Question: What type of tax is indicated in the document, personal property or real estate?
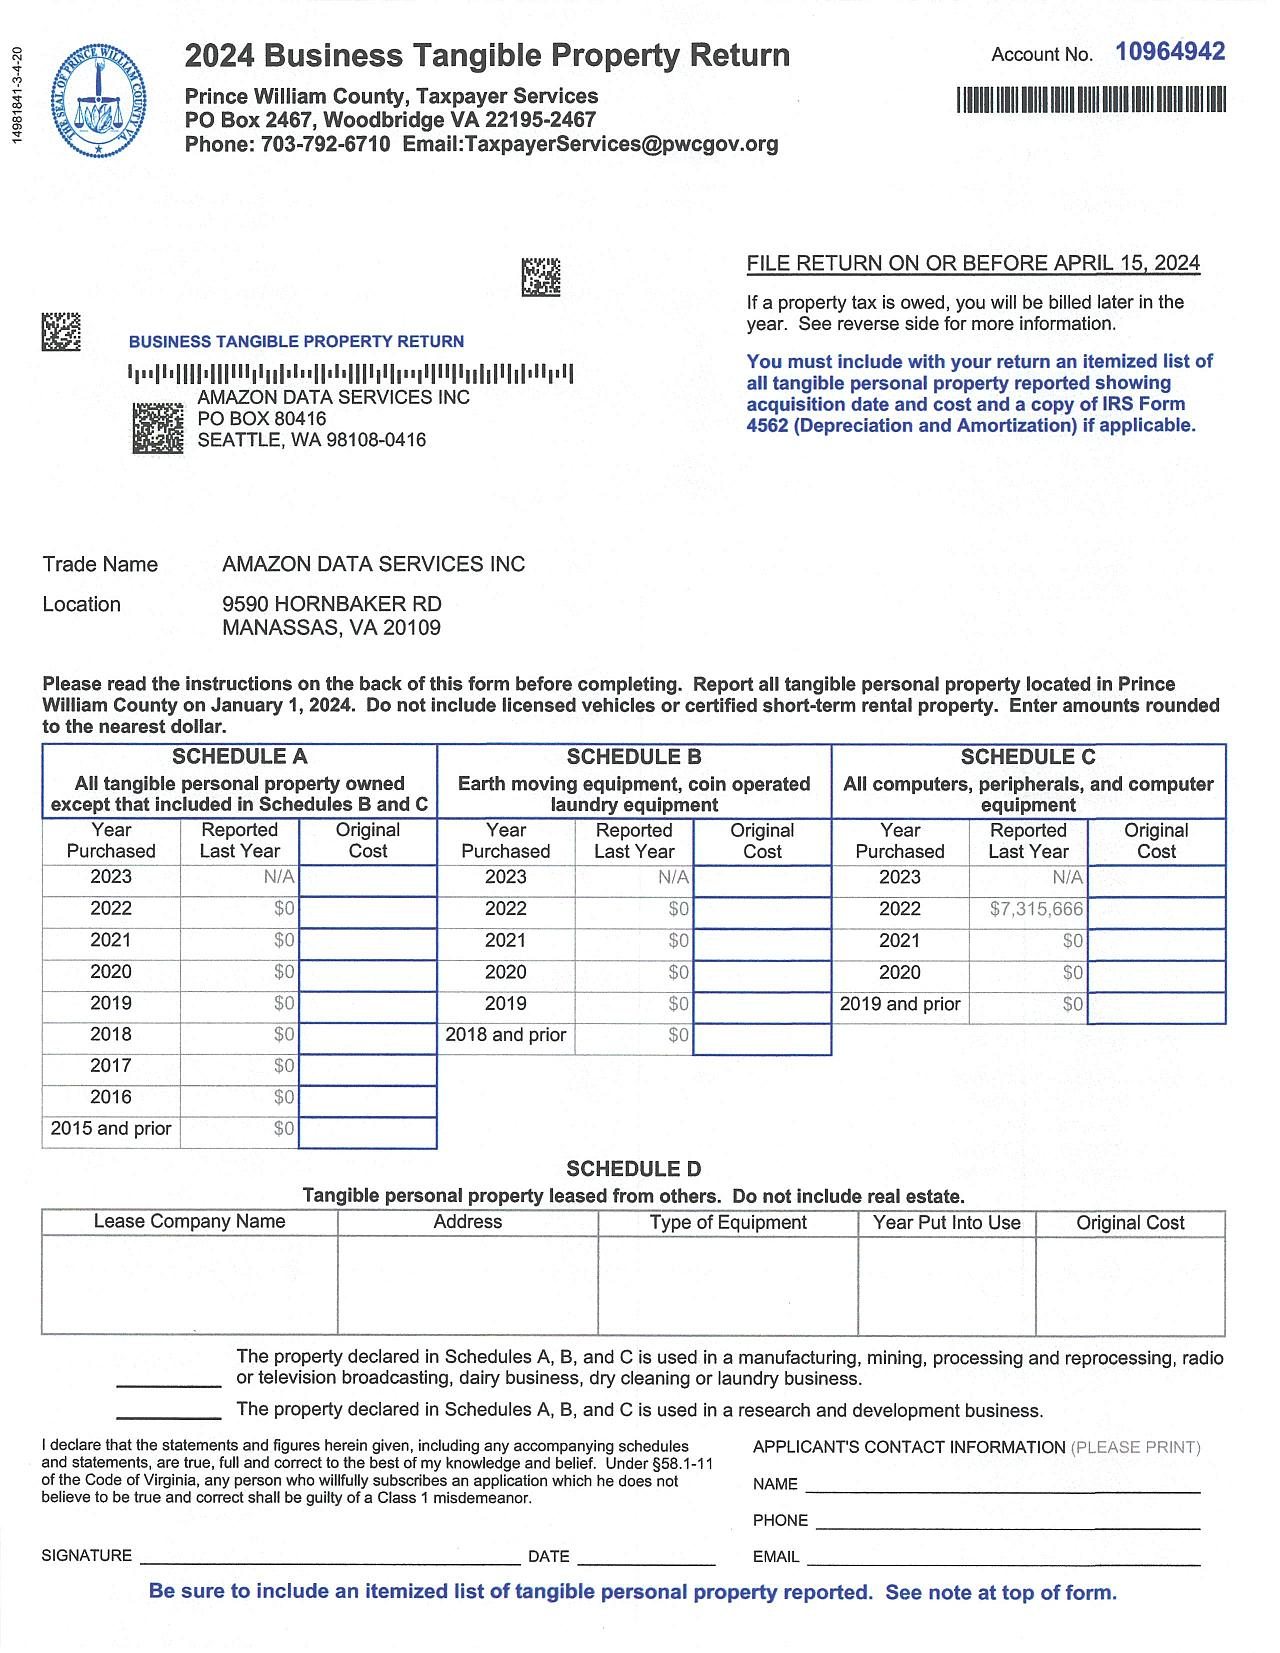
Answer: "Business Tangible Property Tax"